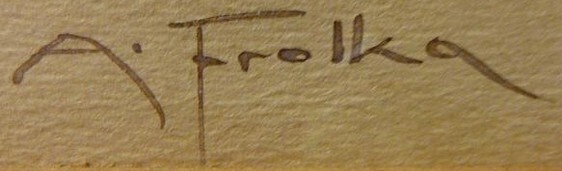
Signature of: antoš frolka